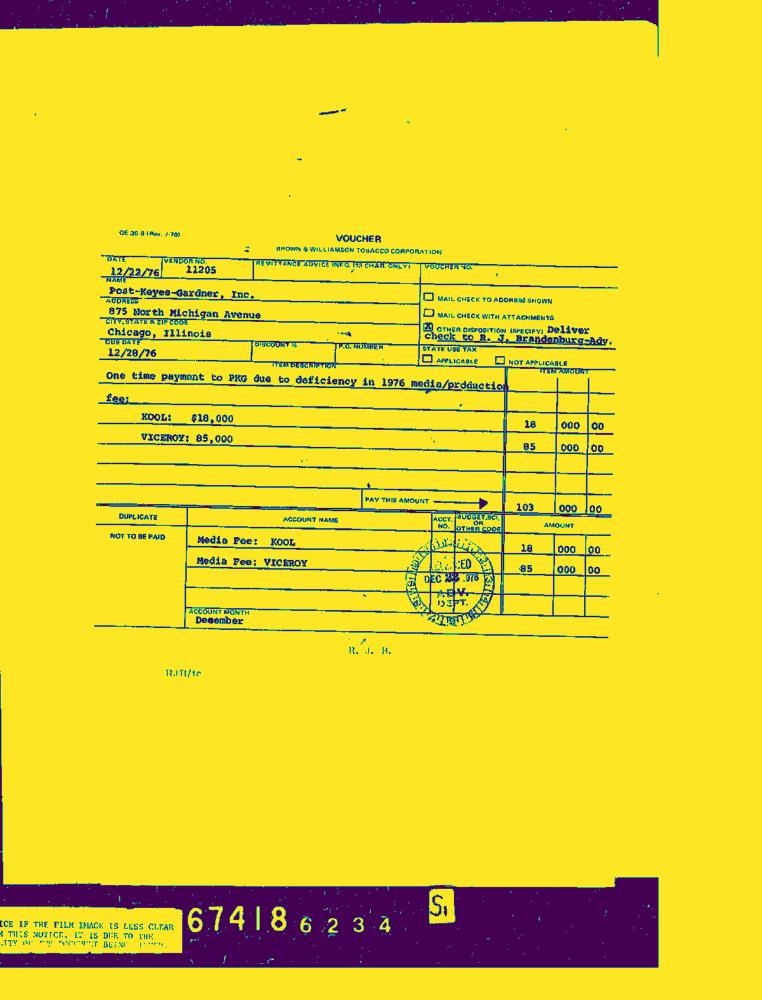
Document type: Invoice-Doc